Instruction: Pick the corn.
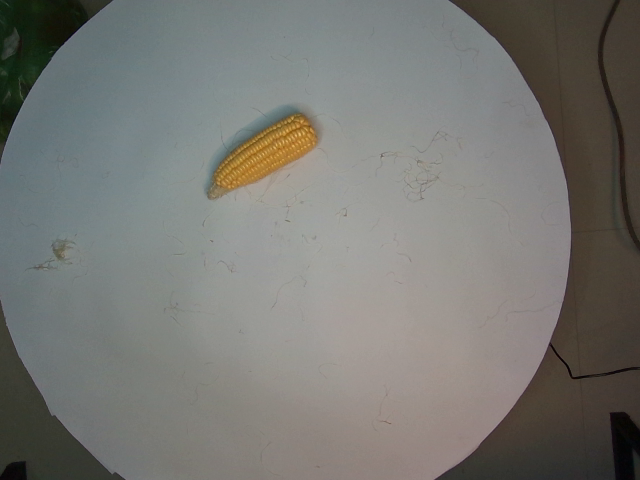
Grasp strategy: vertical